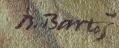
Signature of: břetislav bartoš